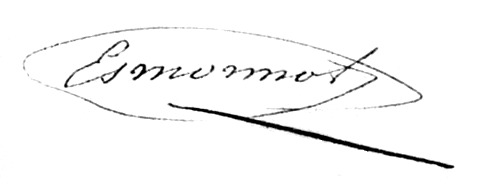
Signature of: louis gabriel esmonnot